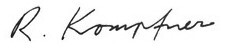
Signature of: rudolf kompfner